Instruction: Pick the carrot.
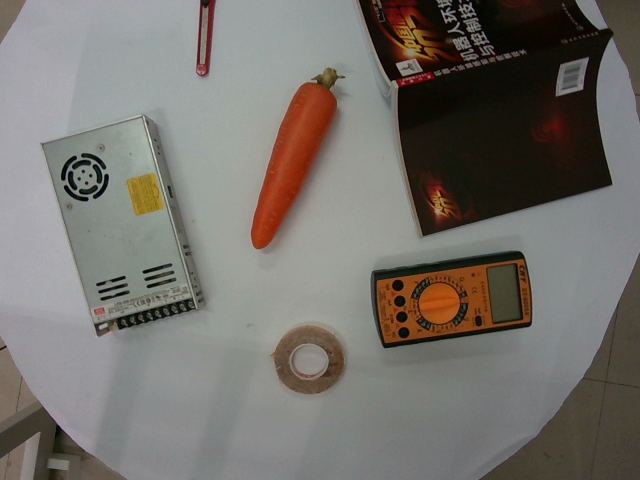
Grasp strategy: vertical